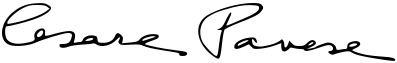
Signature of: cesare pavese